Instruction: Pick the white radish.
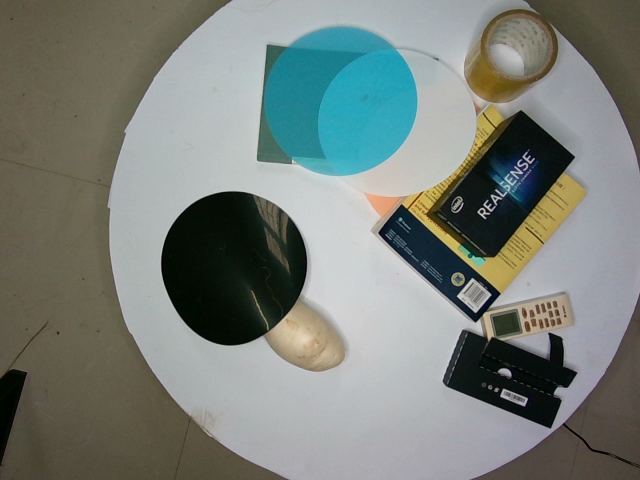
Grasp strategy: vertical